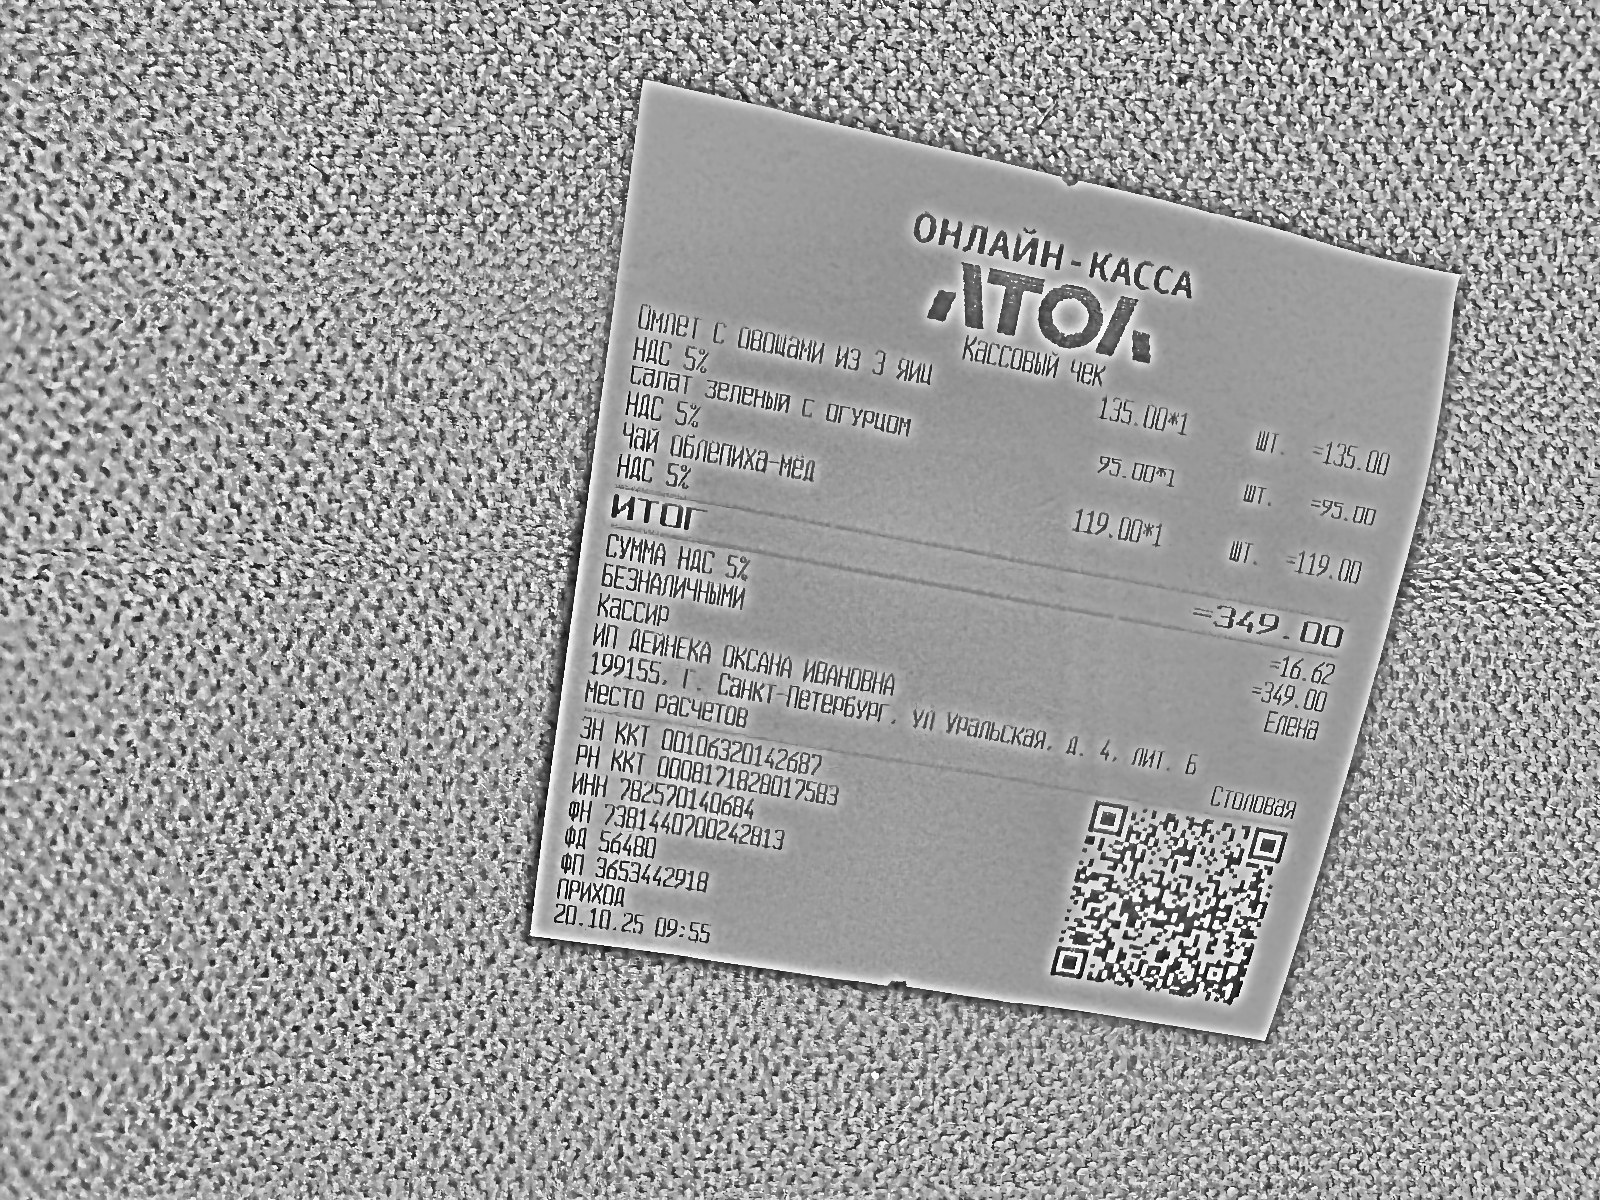
Продавец: ИП ДЕЙНЕКА ОКСАНА ИВАНОВНА
ИНН: 782570140684
Дата: 20.10.25
Товары: Омлет с овощами из 3 яиц; Салат зеленый с огурцом; Чай Облепиха-мед
Количество: 1; 1; 1
Цена: 135.00; 95.00; 119.00
Сумма: 135.00; 95.00; 119.00
Итого: 349.00